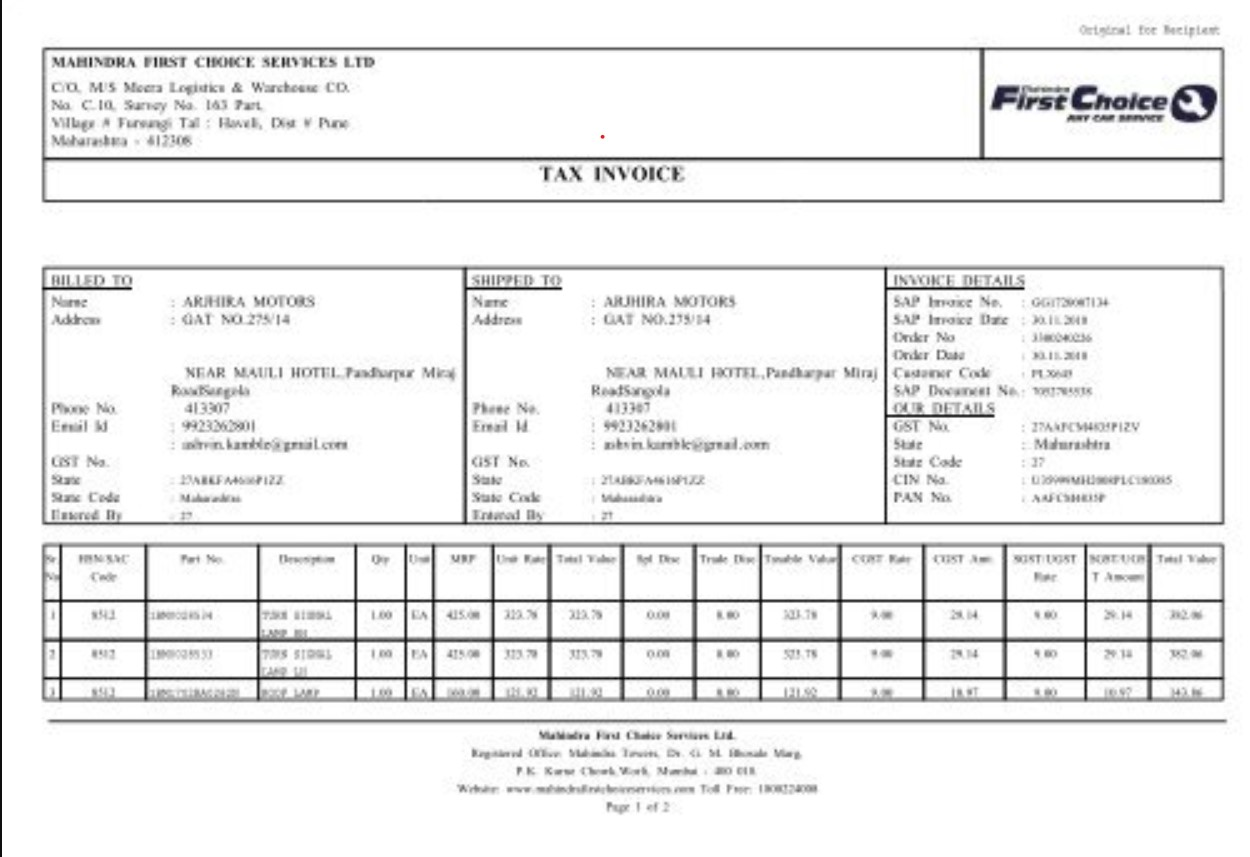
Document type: Invoice